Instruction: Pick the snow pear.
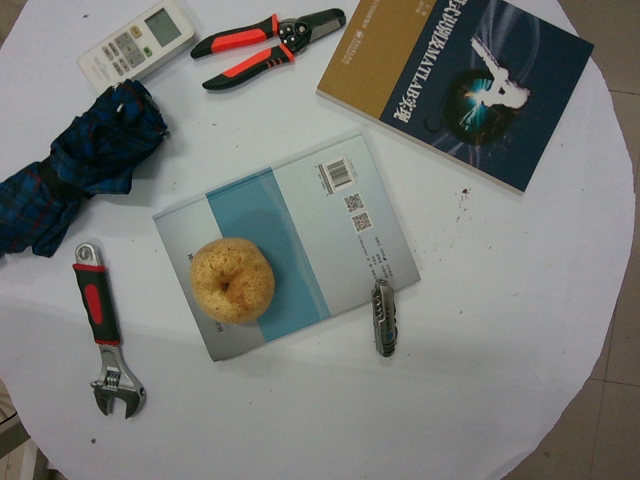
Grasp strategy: vertical